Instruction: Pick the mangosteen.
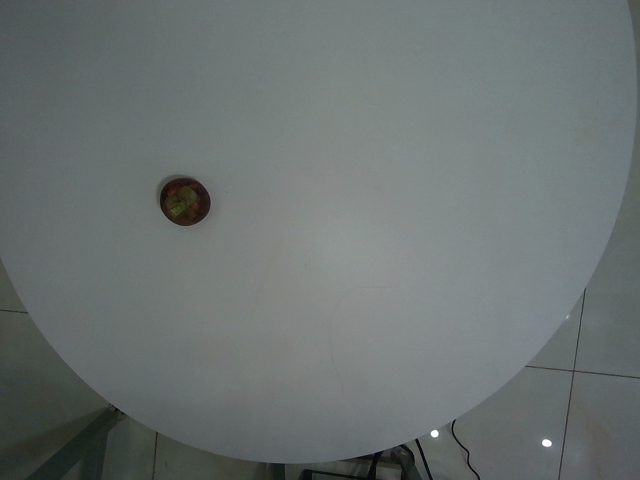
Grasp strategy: vertical